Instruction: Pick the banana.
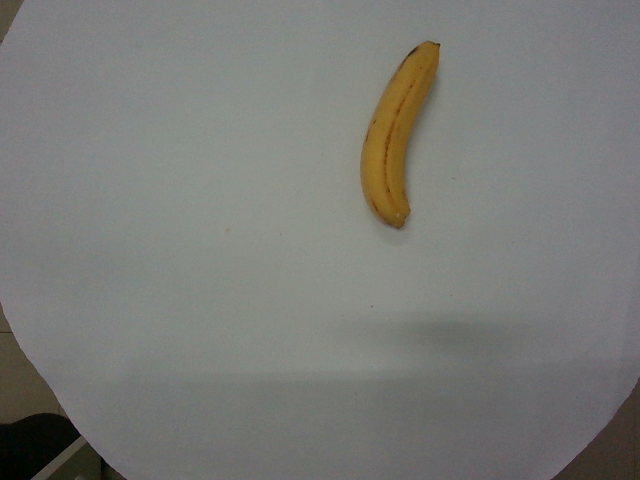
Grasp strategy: vertical